Question: Explain the disease:
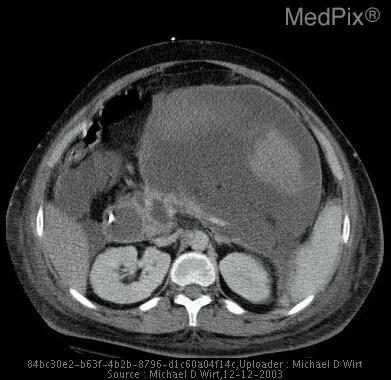
Answer: The disease is discussed as: Pancreatic pseudocysts are non-epithelial lined cystic fluid collections that arise from disruption of a pancreatic duct, with leakage of amylase-rich pancreatic juice into the surrounding peripancreatic tissues. Pancreatic pseudocysts are one of four cystic lesions of the pancreas but accounts for 75% of all pancreatic cysts. The other three lesions include 1) benign and malignant cystic neoplasms (10%), 2) congenital cysts (5%), and 3) retention cysts (10%). Although pancreatic pseudocysts are the most common cystic lesion, neoplastic cysts must always be considered, particularly when contemplating nonsurgical treatment of a pancreatic cyst, since no diagnostic test or method is definitive or sensitive enough to distinguish the two.

-Etiology and Pathogenesis:
Pseudocysts form after rupture of a pancreatic duct with extravasation of amylase-rich fluid and failure of reabsorption of this secretion. The extravasated fluid forms an encapsulated collection that is bound by surrounding viscera, that is, the stomach, spleen, liver, and transverse mesocolon. The fluid collections initially communicate with the ruptured pancreatic duct. Endoscopic studies have shown that pancreatic pseudocysts communicate with the pancreatic duct in 80% of cases. Pseudocysts are preceded by pancreatitis in 90% of cases and by trauma in 10%. Approximately 85% are located in the body or tail of the pancreas and 15% in the head. Some patients have two or more pseudocysts. Abdominal pain, with or without radiation to the back, is the usual presenting complaint. A palpable, tender mass may be found in the middle or left upper abdomen. The serum amylase level is elevated in 75% of patients at some point during their illness and may fluctuate markedly

-Epidemiology:
Axial imaging in acute pancreatitis has demonstrated peripancreatic fluid collections in as many as 80% of studies. Pseudocysts occur less frequently than do acute fluid collections and require more time to form with prevalence ranging from 5% to 70% depending on the severity of the attack and the depth of investigation. There is no gender preference.

-Clinical Manifestations:
Pseudocysts usually require at least 4 or more weeks to evolve, following an episode of acute pancreatitis. However, the natural history and clinical relevance of pancreatic pseudocysts have been challenging due to lack of unified methods of dectection. Cysts have indeterminate age and most are stable on follow-up examinations. Symptomatic cysts may manifest as persistent abdominal pain with or without radiating to back, abdominal mass, gastric outlet obstruction, and biliary obstruction. Infection is suspected in septic patients and, unless air bubbles produced gas-forming bacteria are present, the diagnosis should be confirmed with FNA. A pseudocyst that does not resolve spontaneously may lead to serious complications, such as (1) pain caused by expansion of the lesion and pressure on other viscera, (2) rupture, (3) hemorrhage, and (4) abscess. Rupture of a pancreatic pseudocyst is a particularly serious complication. Shock almost always supervenes. Mortality rates range from 14%, if the rupture is not associated with hemorrhage, to over 60% if hemorrhage has occurred. Rupture and hemorrhage are the prime causes of death from pancreatic pseudocyst. A triad of findings: (1) increase in the size of the mass, (2) a localized bruit over the mass, and (3) a sudden decrease in hemoglobin level and hematocrit without obvious external blood loss, should alert one to the possibility of hemorrhage from a pseudocyst.

-Treatment:
In studies with sonography, pseudocysts were seen to resolve in 25 to 40% of patients. Pseudocysts that are greater than 5 cm in diameter and that persist for longer than 6 weeks should be considered for drainage. Recent natural history studies have suggested that noninterventional, expectant management is the best course in selected patients with minimal symptoms and no evidence of active alcohol use in whom the pseudocyst appears mature by radiography and does not resemble a cystic neoplasm. A significant number of these pseudocysts resolve spontaneously more than 6 weeks after their formation. Also, these studies demonstrate that large pseudocyst size is not an absolute indication for interventional therapy and that many peripancreatic fluid collections detected on CT in cases of acute pancreatitis resolve spontaneously. In patients who are stable and free of complications, and in whom serial ultrasound studies show that the pseudocyst is shrinking, conservative therapy is indicated. Conversely, if the pseudocyst is expanding and is complicated by rupture, hemorrhage, or abscess, the patient should be operated on. With ultrasound or CT guidance, sterile chronic pseudocysts can be treated safely with single or repeated needle aspiration or more prolonged catheter drainage with a success rate of 45 to 75%. The success rate of these techniques for infected pseudocysts is considerably less (40 to 50%). Patients who do not respond to drainage require surgical therapy for internal or external drainage of the cyst.